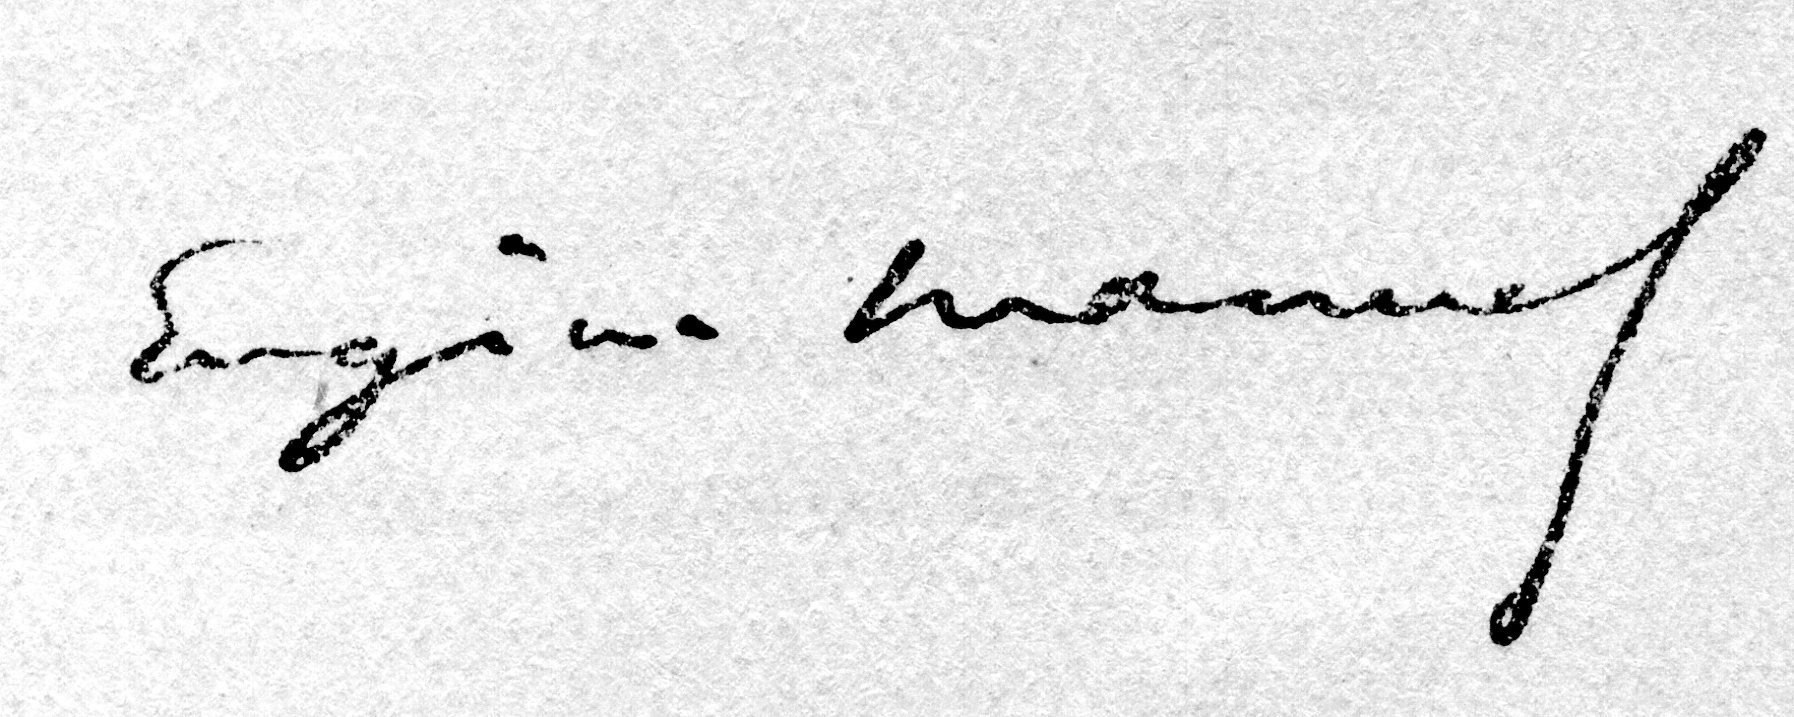
Signature of: eugène manuel